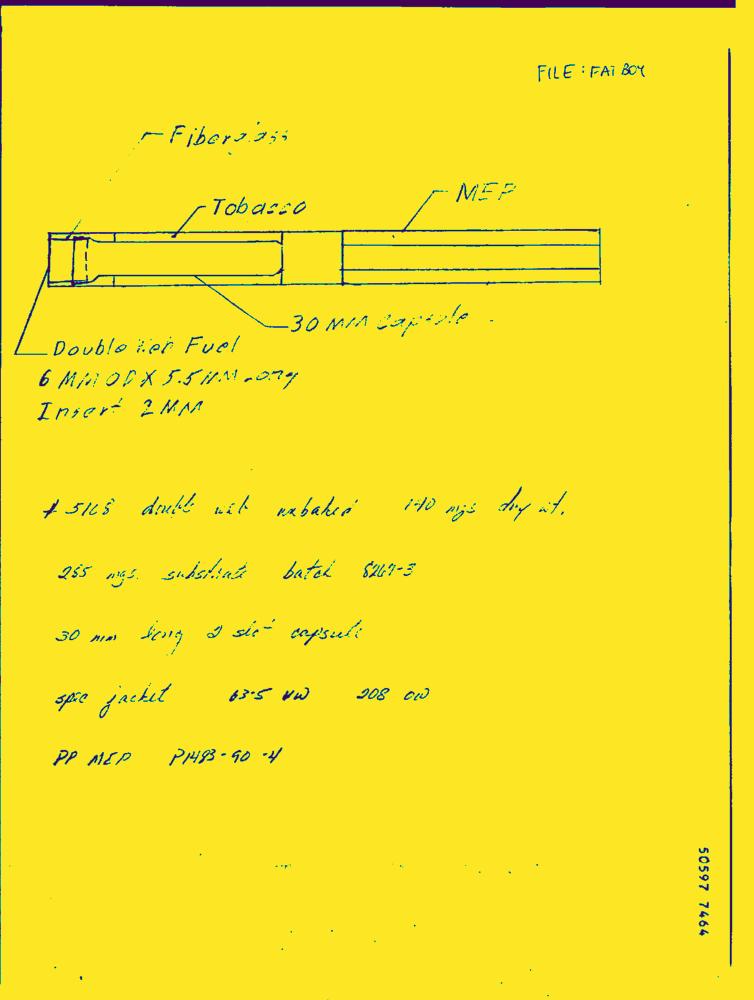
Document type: Hand-Written